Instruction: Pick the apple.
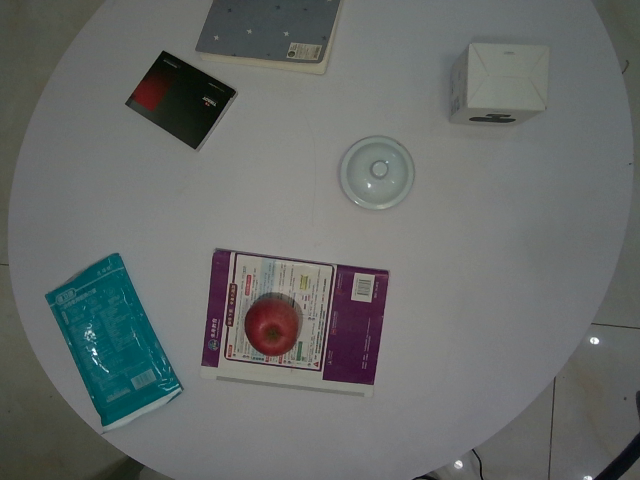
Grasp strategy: vertical